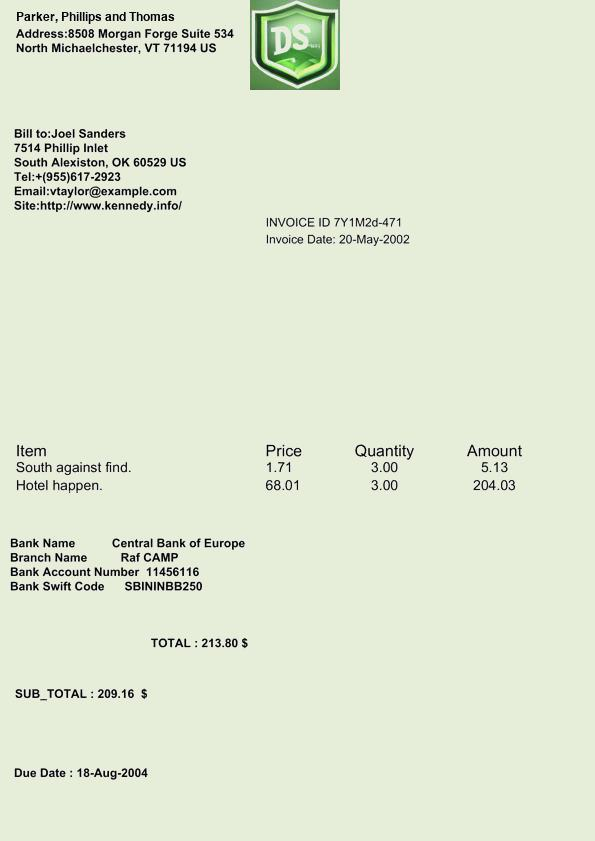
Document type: Invoice